Question: What is the potential diagnosis?
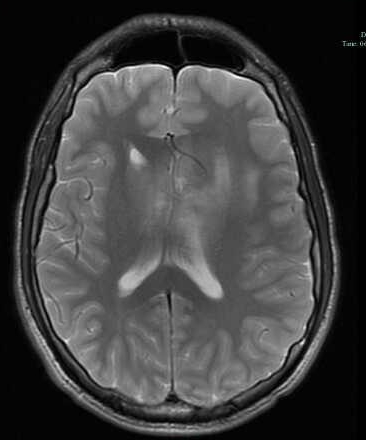
Answer: The possible diagnosis includes meningioma, lymphoma, hemangioparacytoma, metastatic carcinoma, inflammatory lesions such as sarcoidosis and Wegener's granulomatosis, and infections such as tuberculosis.